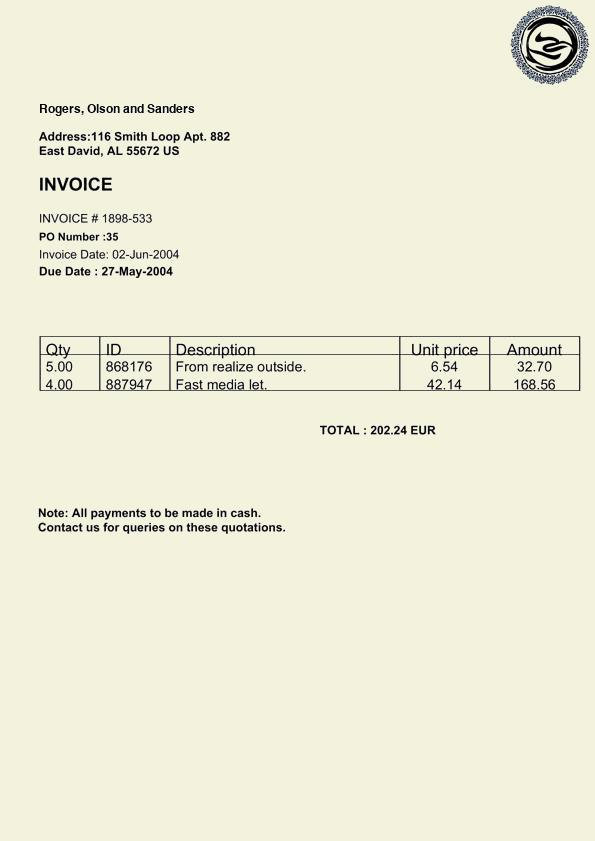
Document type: Invoice